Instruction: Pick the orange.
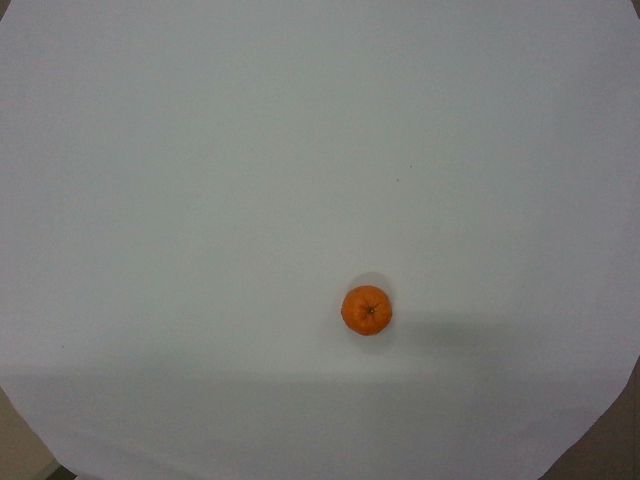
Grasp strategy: vertical